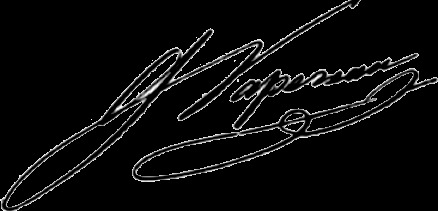
Signature of: louis gustave vapereau